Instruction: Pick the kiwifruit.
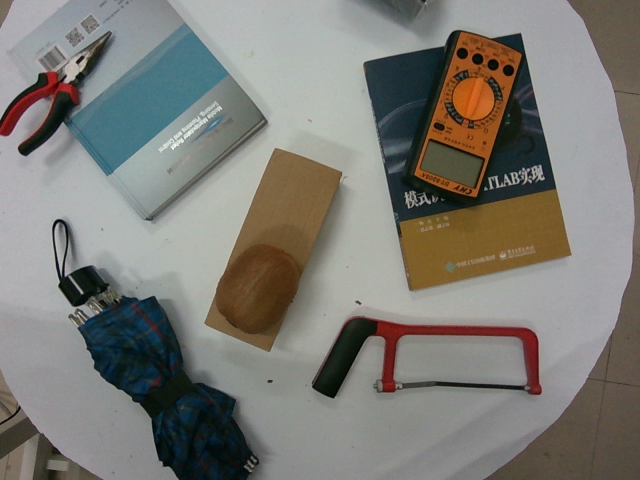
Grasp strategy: vertical